Question: What is the potential diagnosis?
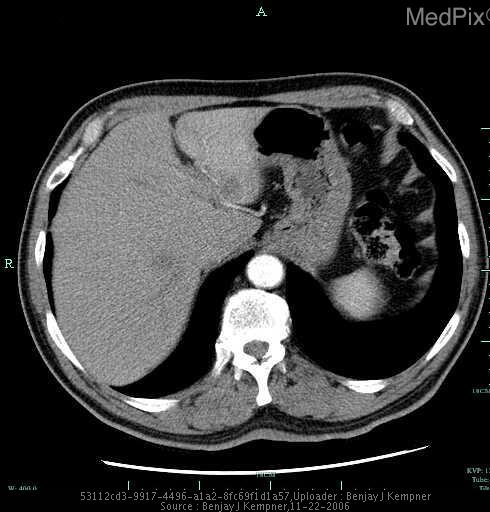
Answer: The possible diagnosis includes 1. Metastatic Colon Cancer
2. Primary Cholangiocarcinoma, or Hepatocellular Carcinoma
3. Benign Hepatoma.